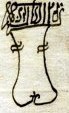
Signature of: yom tov algazi